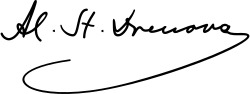
Signature of: aleksander stavre drenova